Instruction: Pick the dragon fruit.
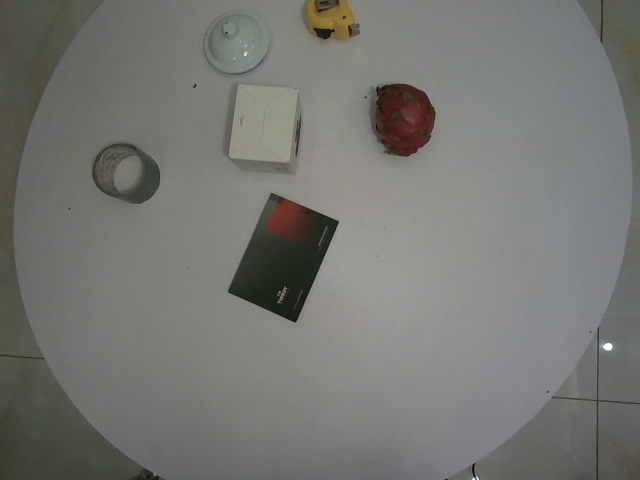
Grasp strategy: vertical